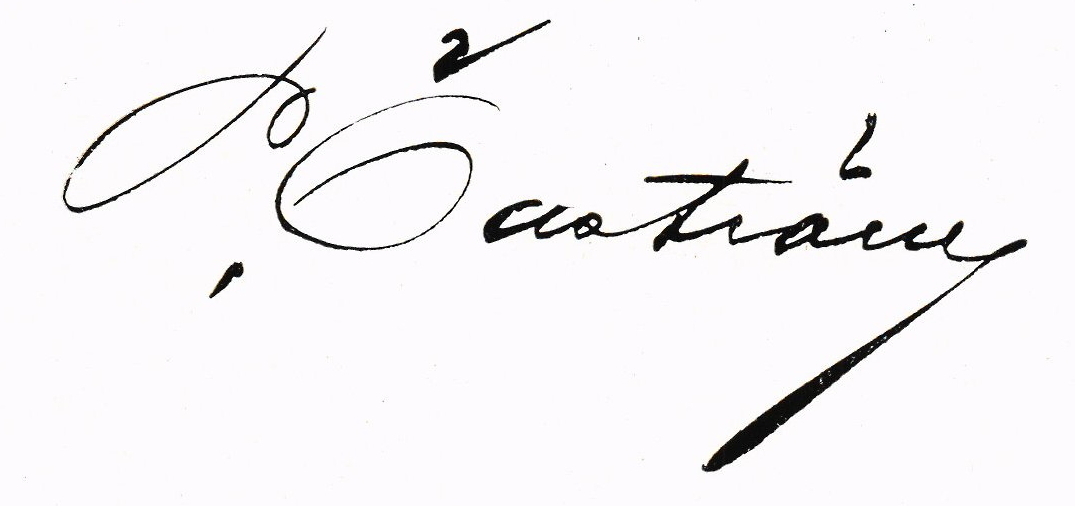
Signature of: petrus ödström